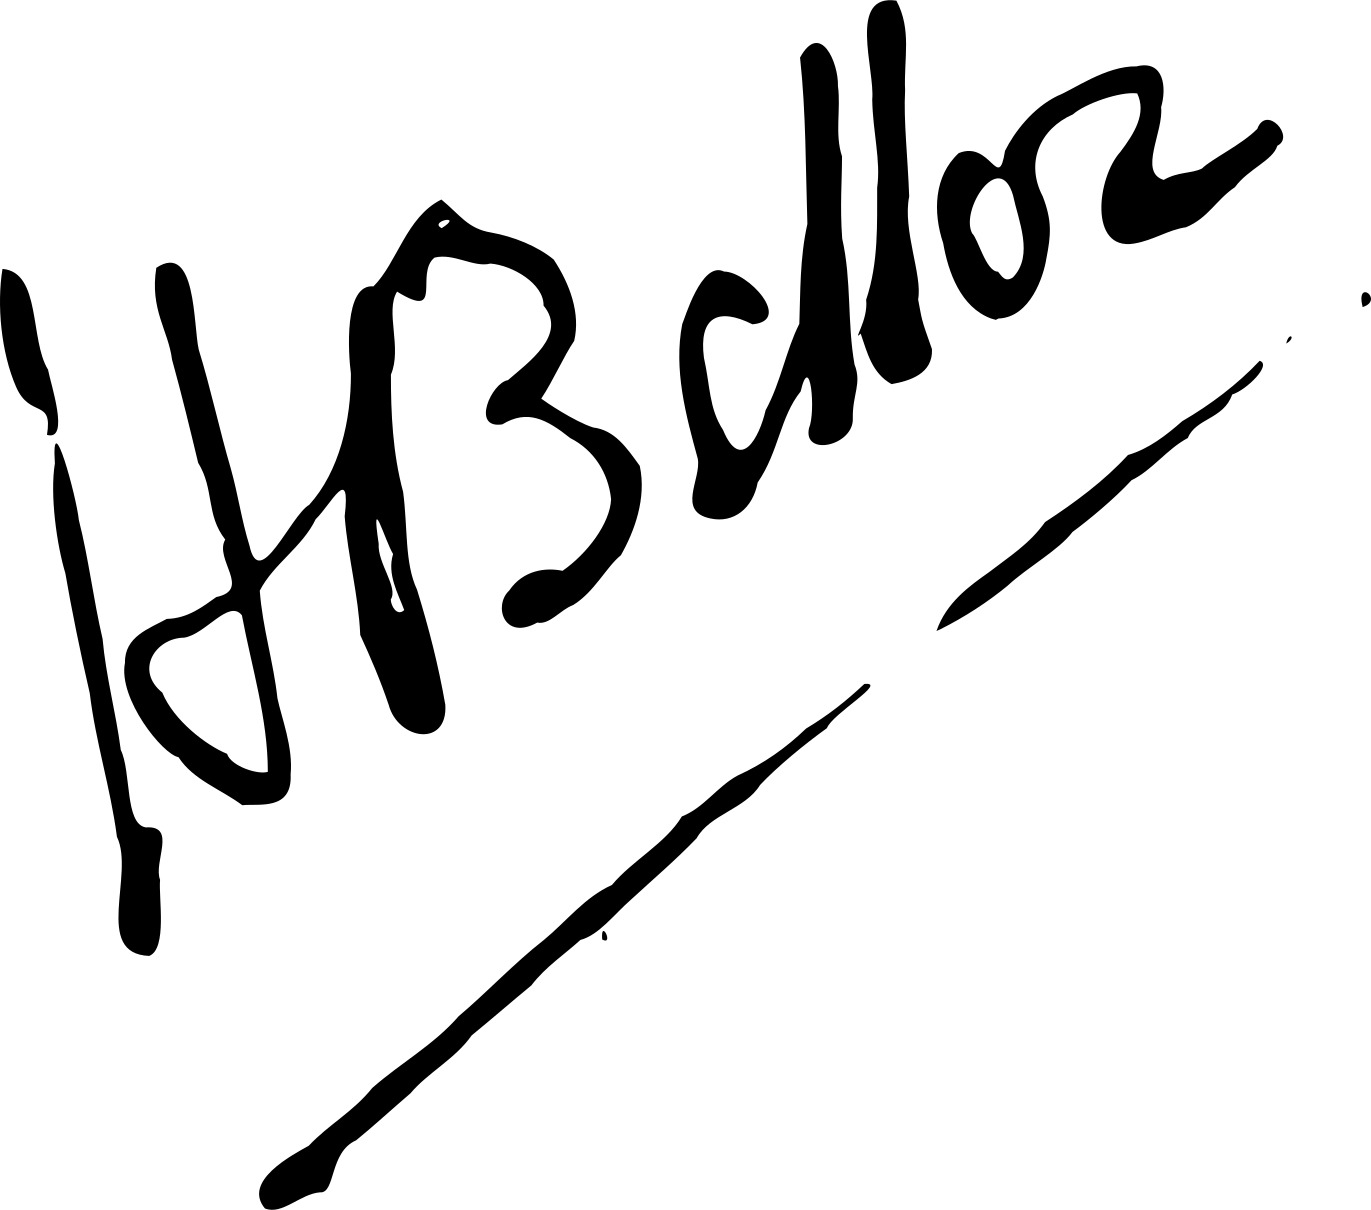
Signature of: hilaire belloc